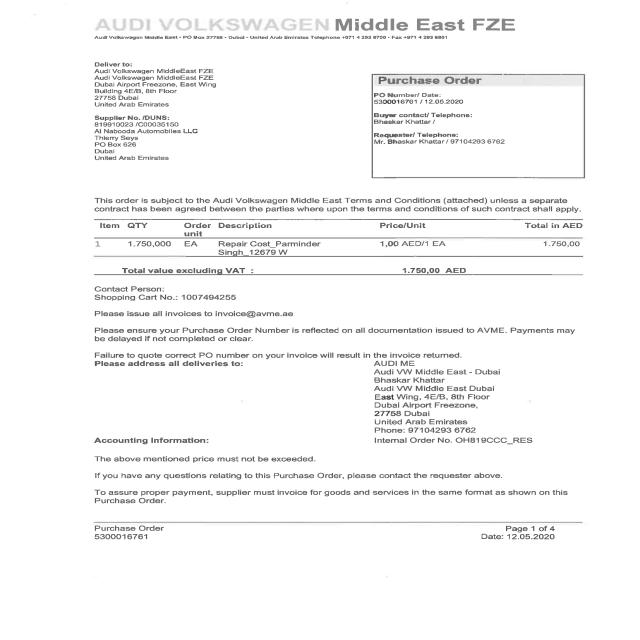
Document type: Invoice